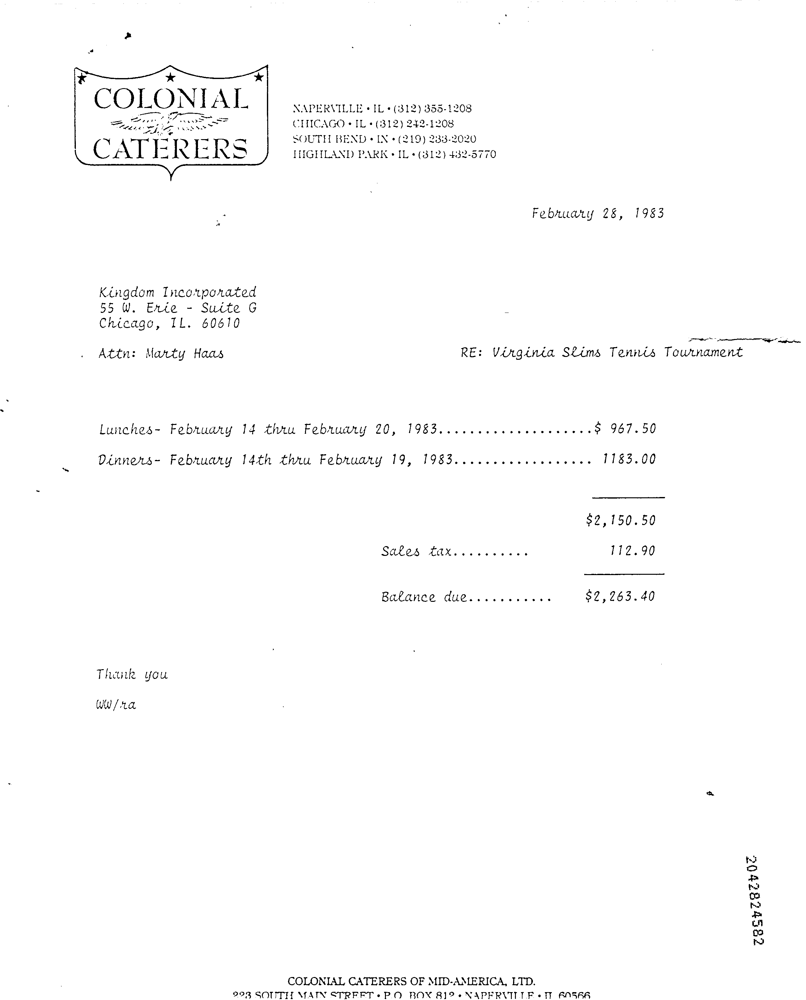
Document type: Invoice